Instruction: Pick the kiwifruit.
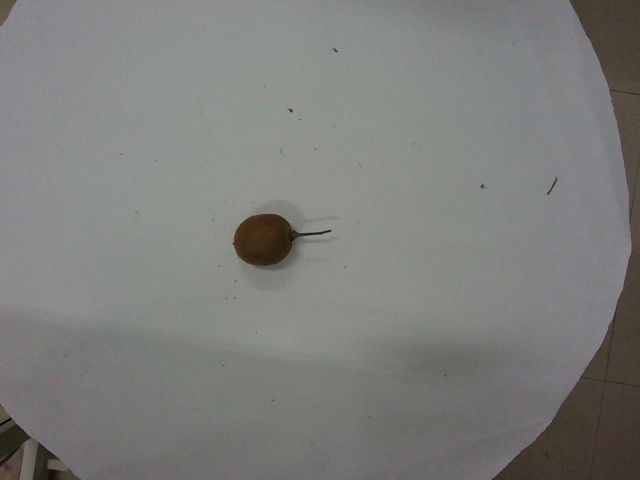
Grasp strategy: vertical